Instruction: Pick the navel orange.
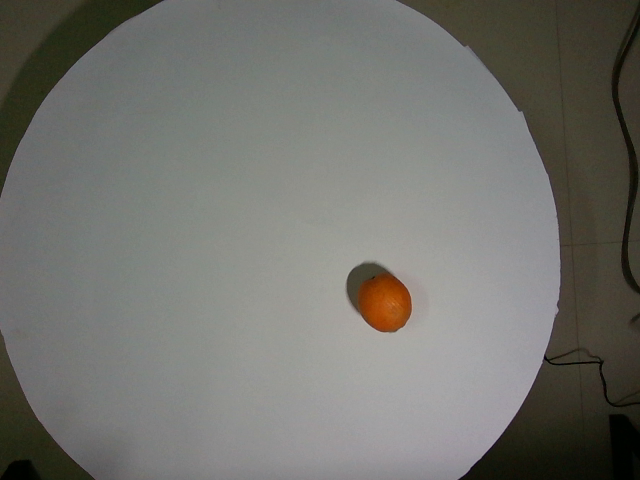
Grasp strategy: vertical